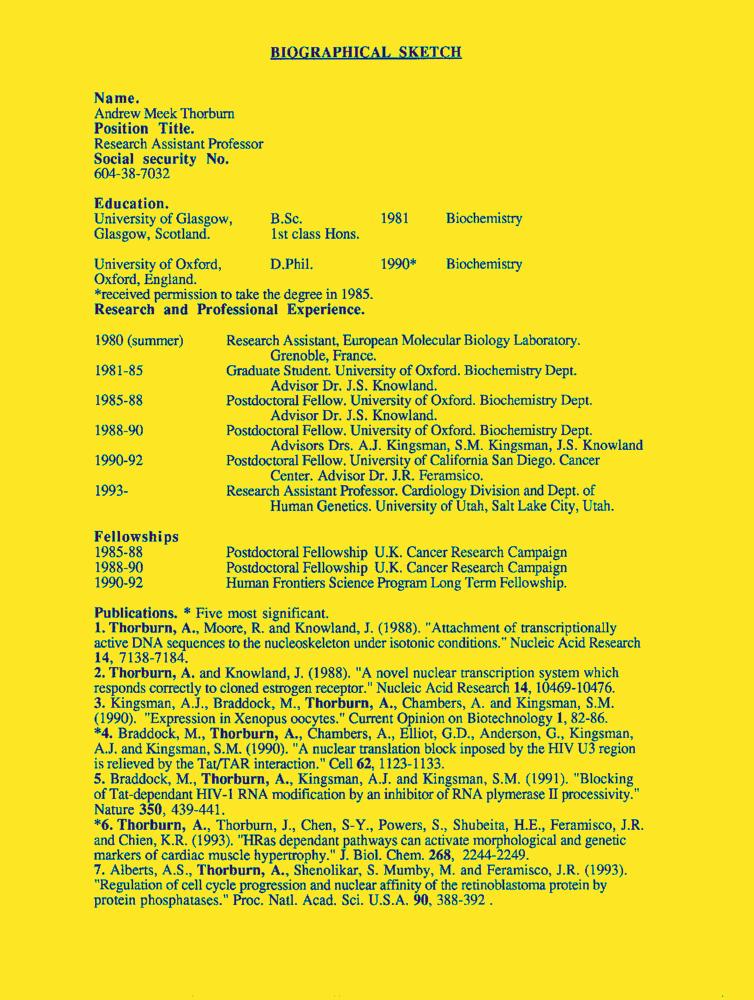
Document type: Resume-Doc